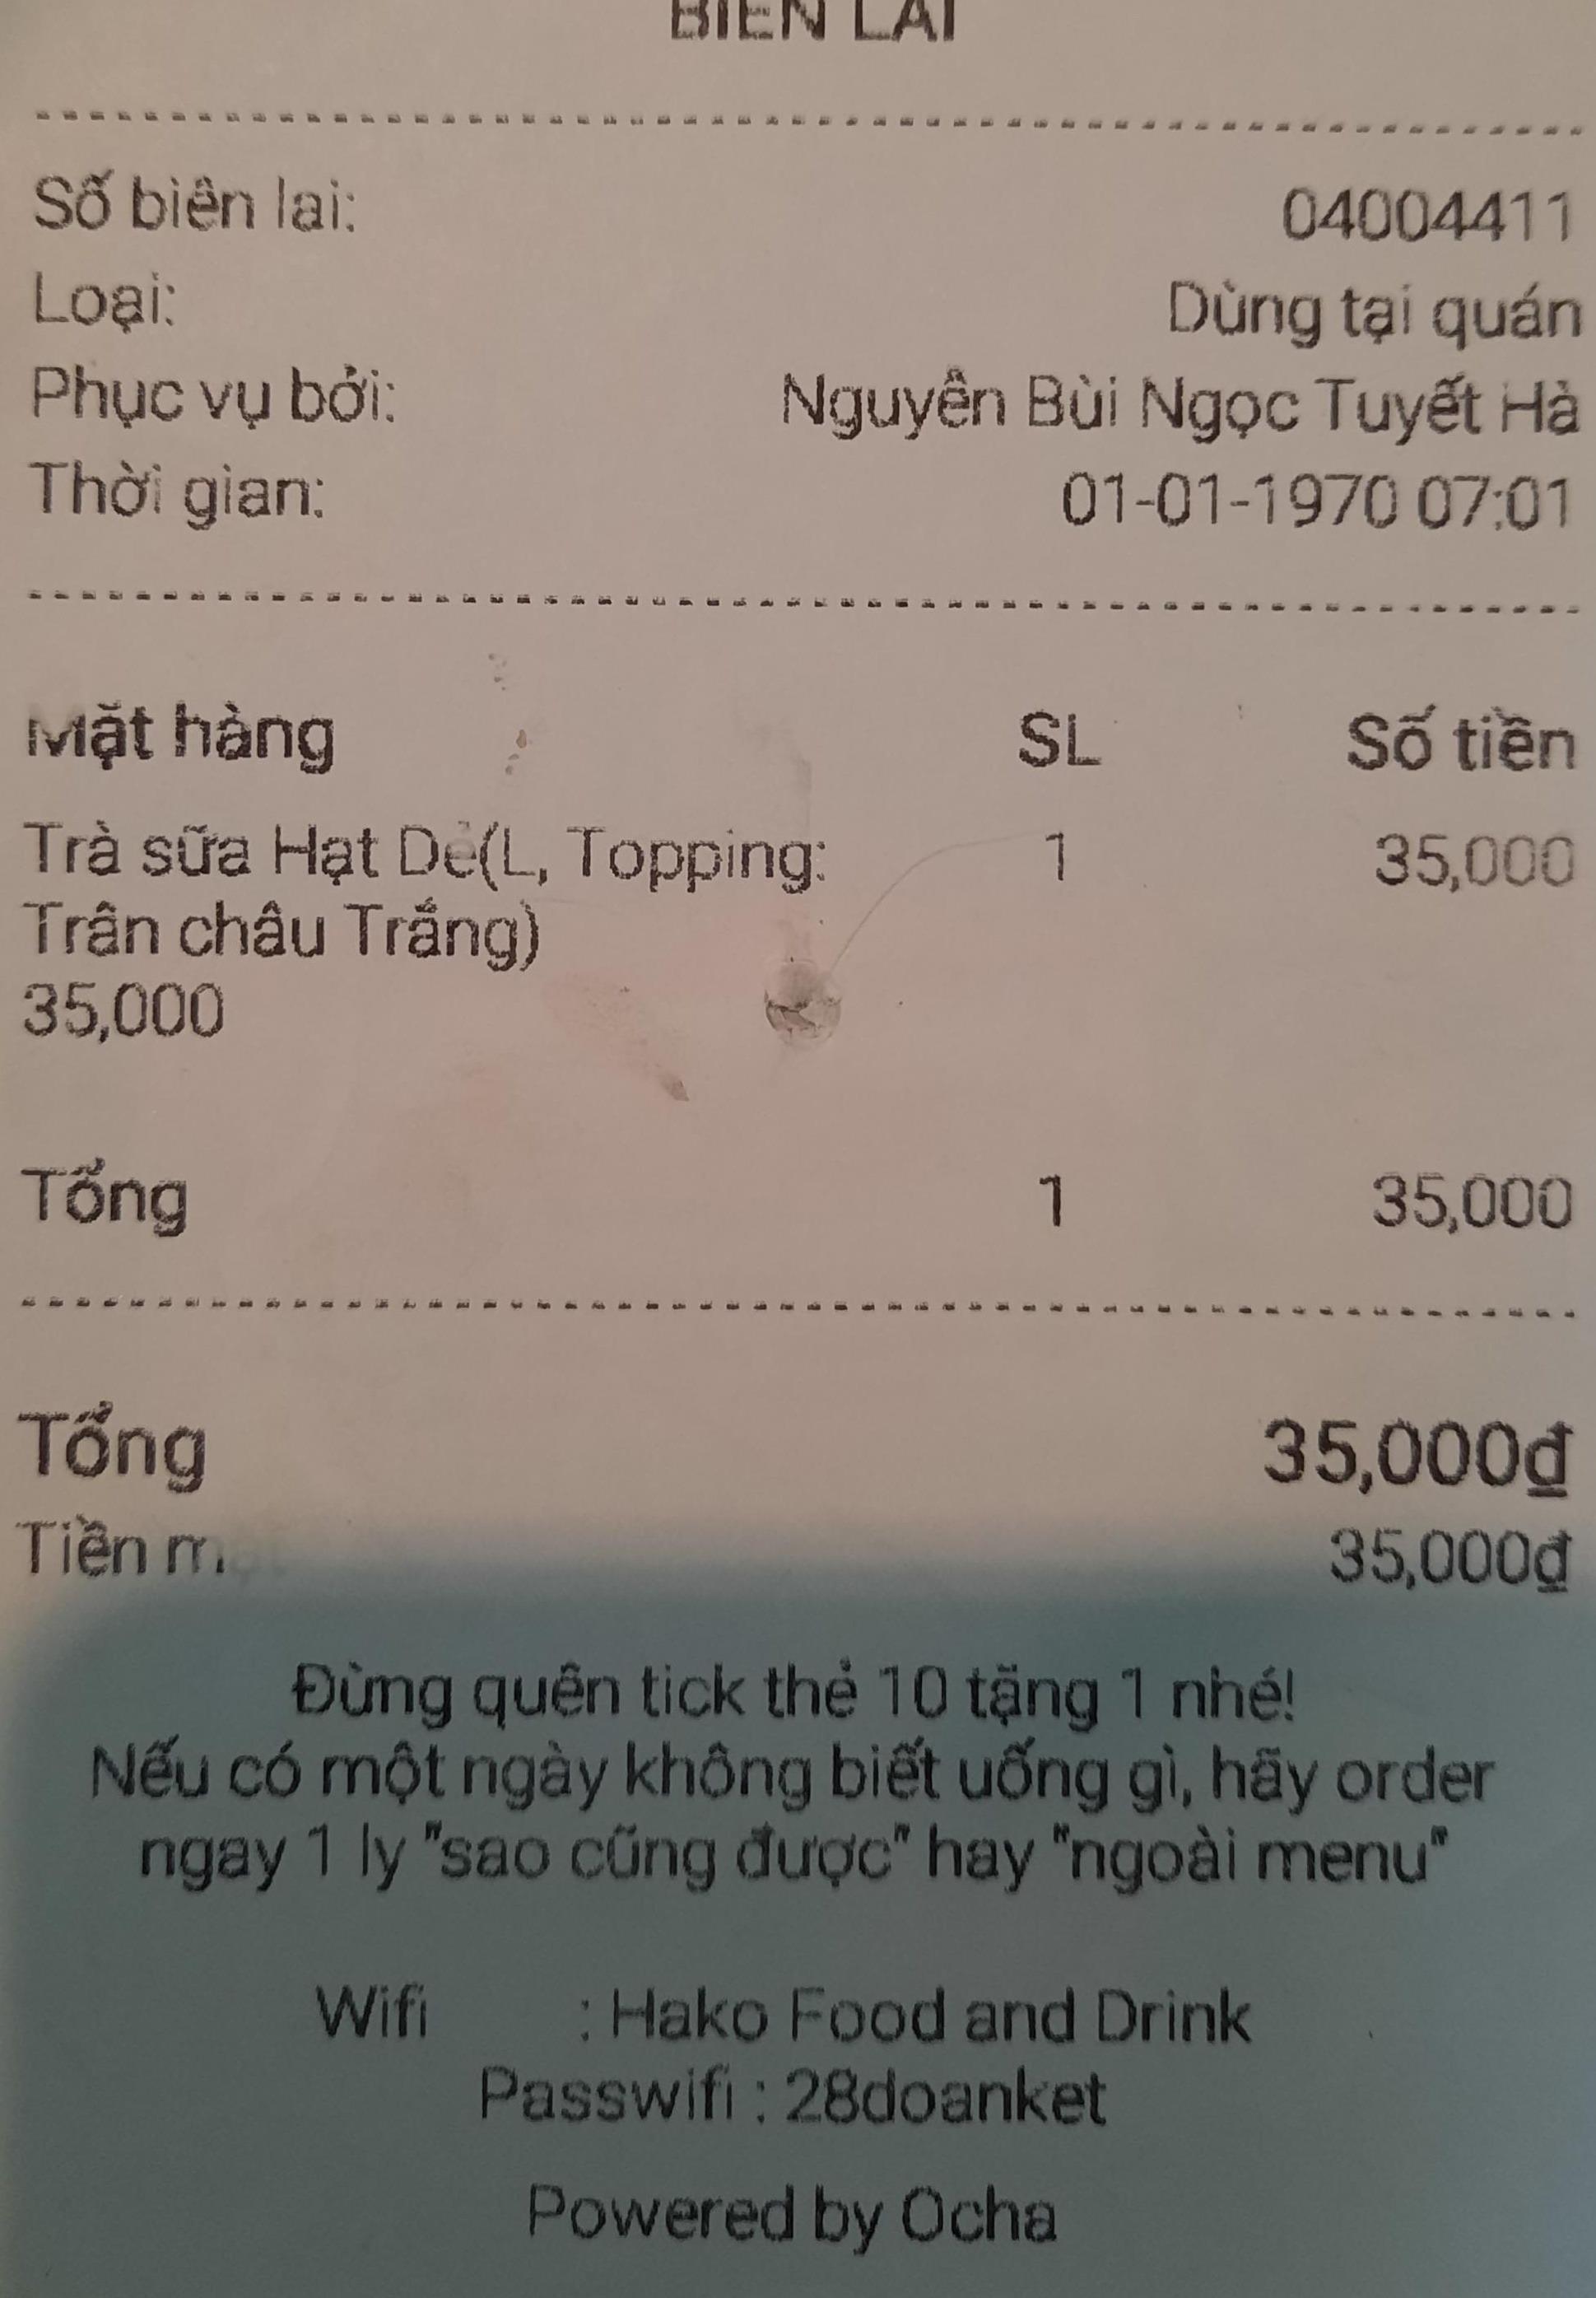
BIEN LAI

Số biên lai: 04004411
Loại: Dùng tại quán
Phục vụ bởi: Nguyễn Bùi Ngọc Tuyết Hà
Thời gian: 01-01-1970 07:01

<table>
<tr><th>Mặt hàng</th><th>SL</th><th>Số tiền</th></tr>
<tr><td>Trà sữa Hạt Dẻ(L, Topping: Trân châu Trắng) 35,000</td><td>1</td><td>35,000</td></tr>
</table>

Tổng 1 35,000

Tổng 35,000đ
Tiền m... 35,000đ

Đừng quên tick thẻ 10 tặng 1 nhé!
Nếu có một ngày không biết uống gì, hãy order ngay 1 ly "sao cũng được" hay "ngoài menu"

Wifi : Hako Food and Drink
Passwifi : 28doanket

Powered by Ocha